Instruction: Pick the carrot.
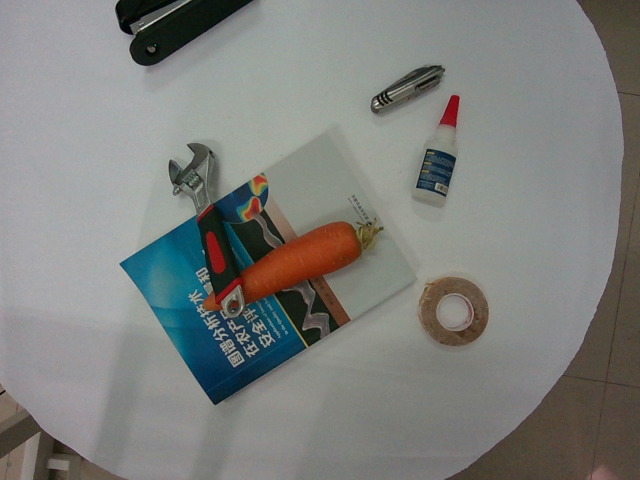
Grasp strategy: vertical